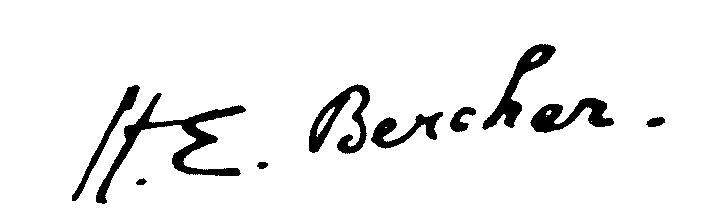
Signature of: henri edouard bercher